Question: What was observed in the imaging?
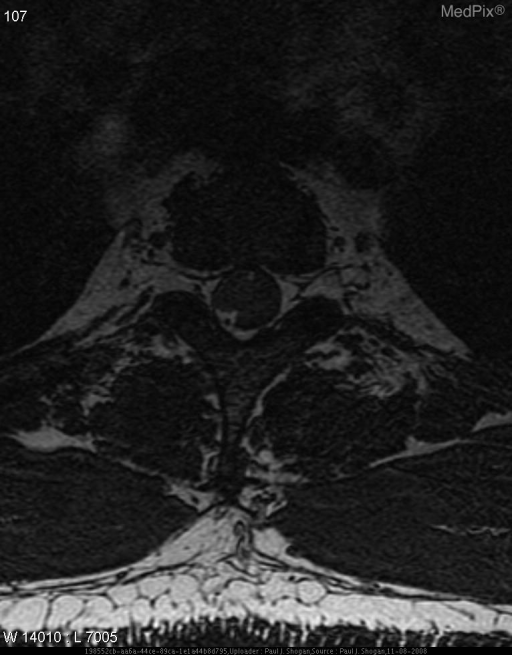
Answer: The imaging shows An intradural extramedullary mass is seen at the T2 level measuring 1.2 cm AP x 1.1 cm transverse x 1.7 cm craniocaudad. This mass causes mild compression and leftward shift of the spinal cord. Subtle hyperintense T2 signal abnormality is noted within the mass, and uniformly enhances following gadolinium DTPA. There is a no dural tail. The spinal cord is normal in signal. No neural foraminal extension is seen. An intradural extramedullary mass is seen at the T2 level measuring 1.2 cm AP x 1.1 cm transverse x 1.7 cm craniocaudad. This mass causes mild compression and leftward shift of the spinal cord. Subtle hyperintense T2 signal abnormality is noted within the mass, and uniformly enhances following gadolinium DTPA. There is a no dural tail. The spinal cord is normal in signal. No neural foraminal extension is seen..